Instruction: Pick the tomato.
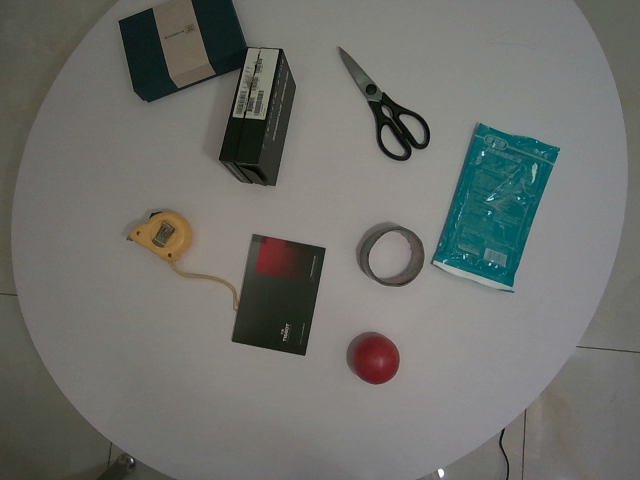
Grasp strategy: vertical